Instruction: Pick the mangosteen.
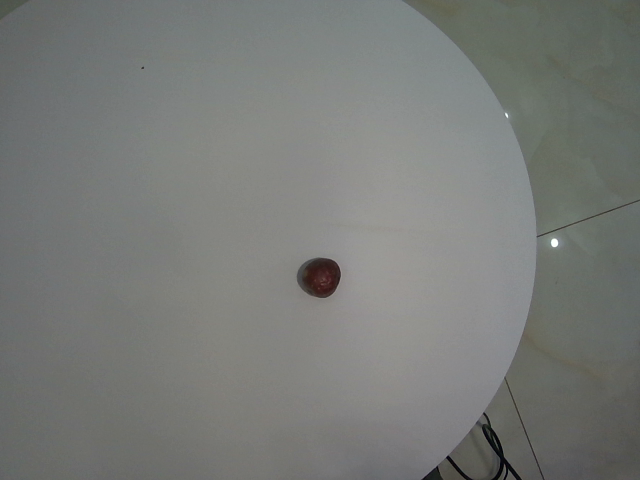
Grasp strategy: vertical